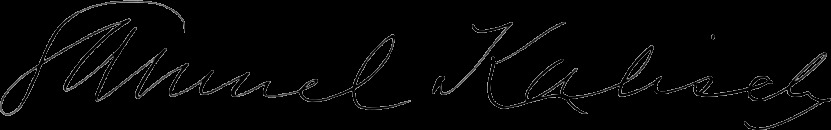
Signature of: samuel kalisch